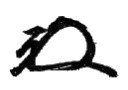
Signature of: wakatsuki reijirō